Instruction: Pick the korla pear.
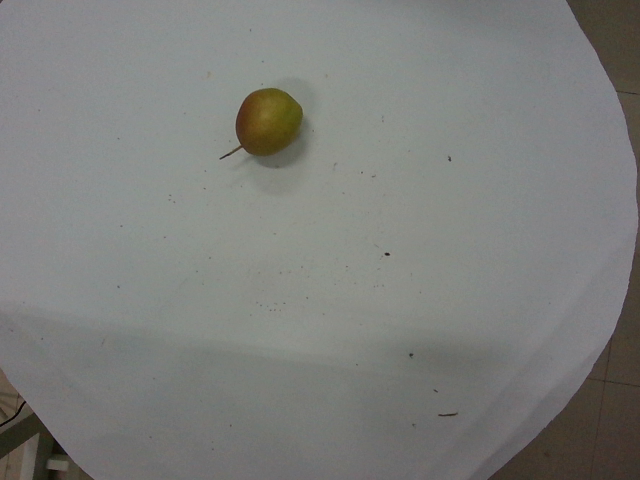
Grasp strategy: vertical